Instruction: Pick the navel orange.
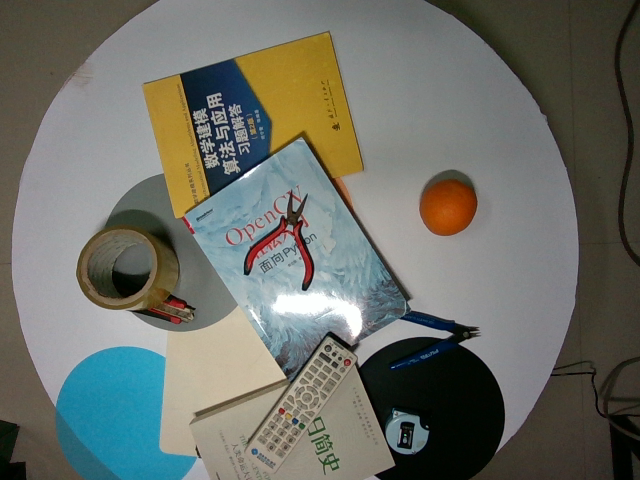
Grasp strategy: vertical